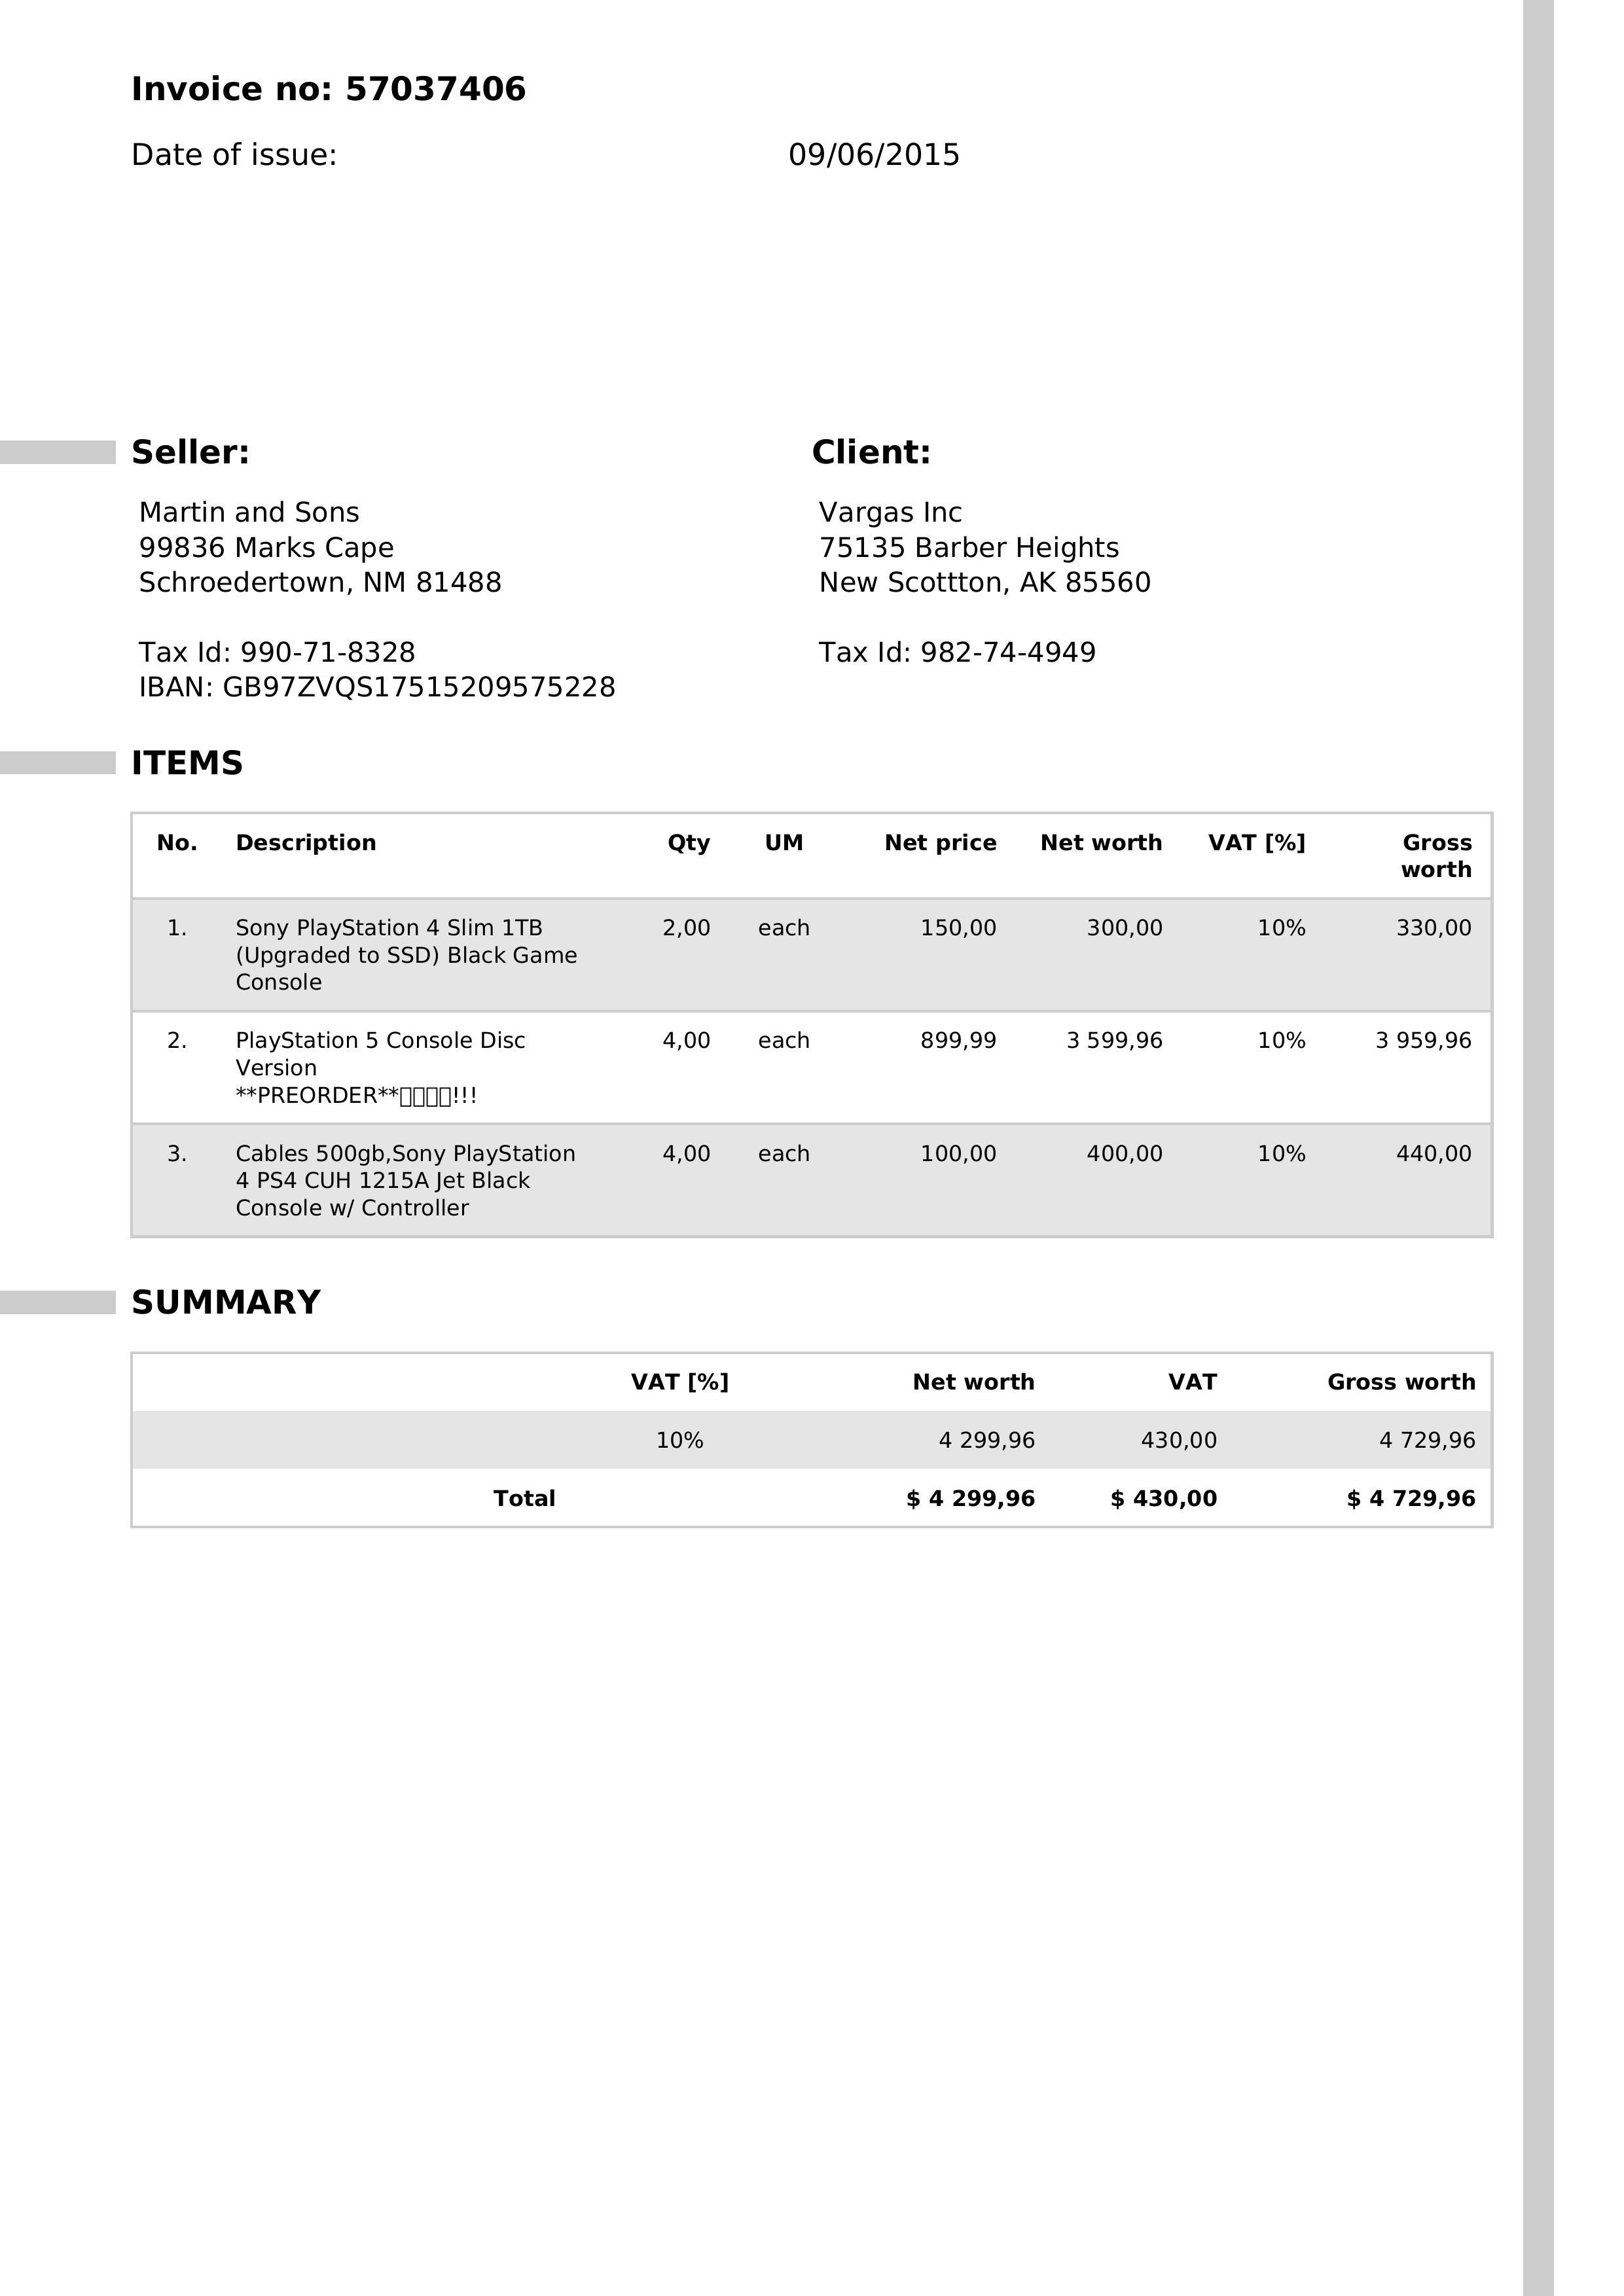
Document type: Invoice